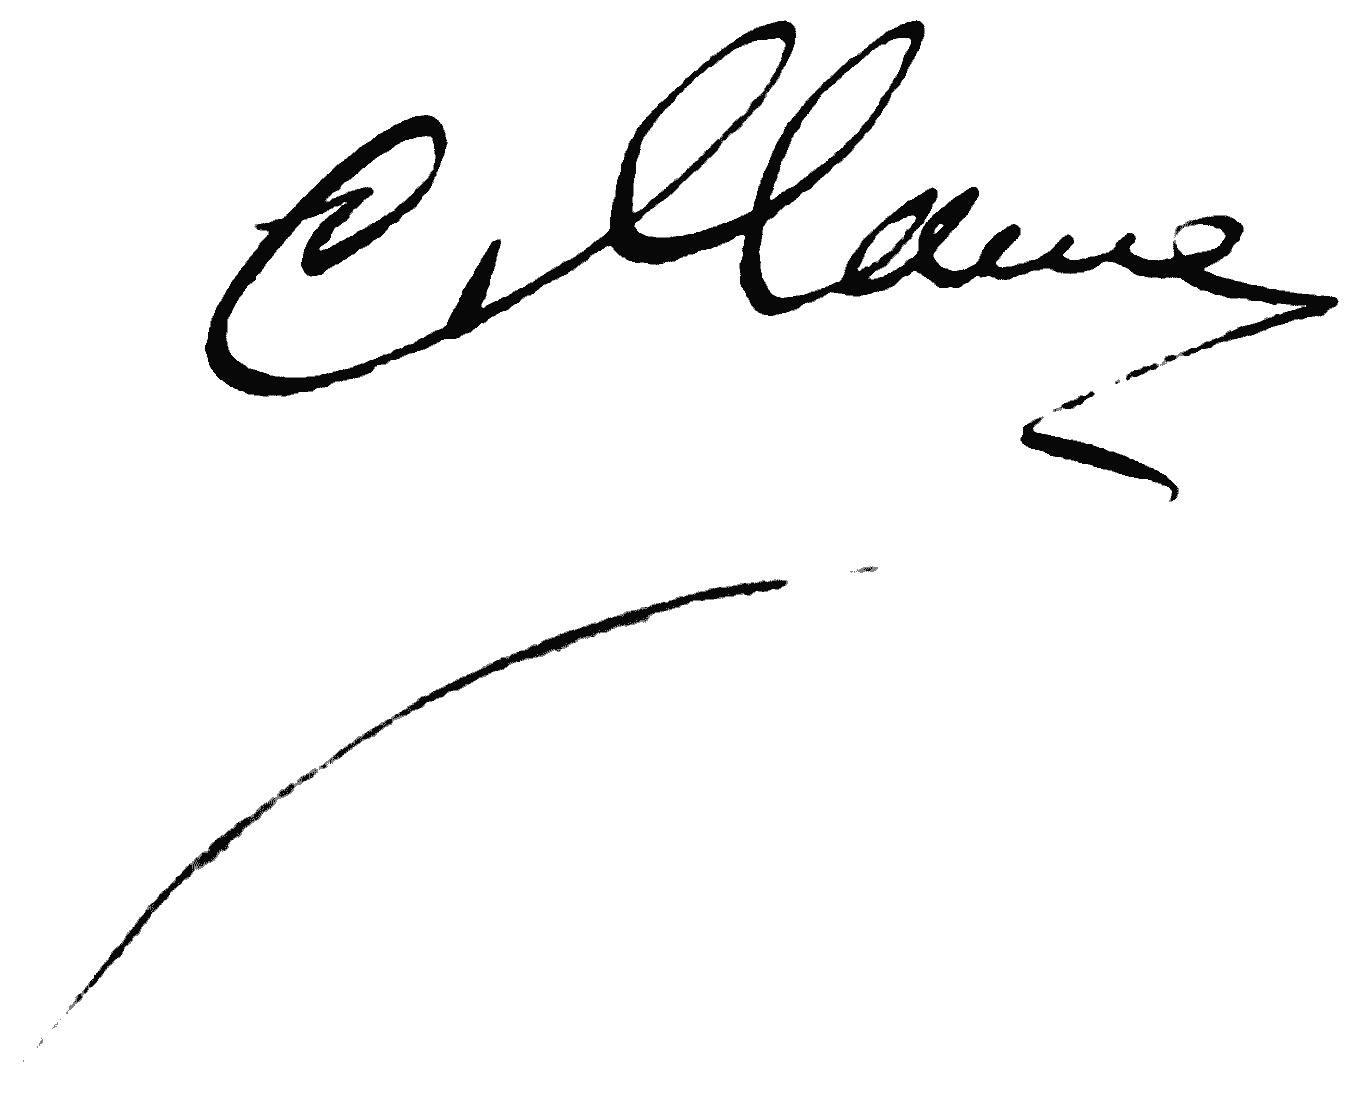
Signature of: camille claudel